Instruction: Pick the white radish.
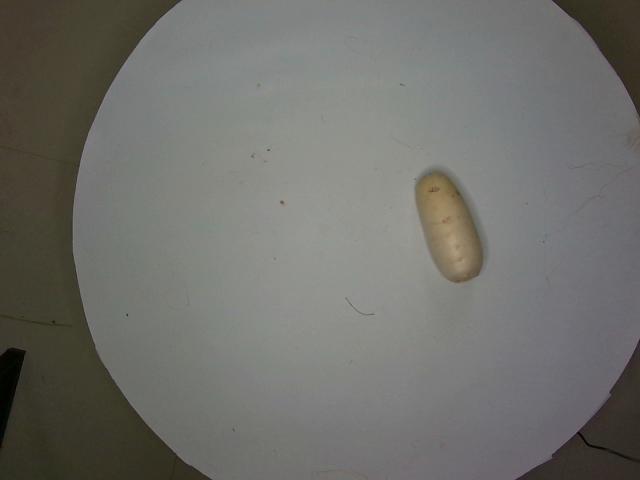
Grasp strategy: vertical